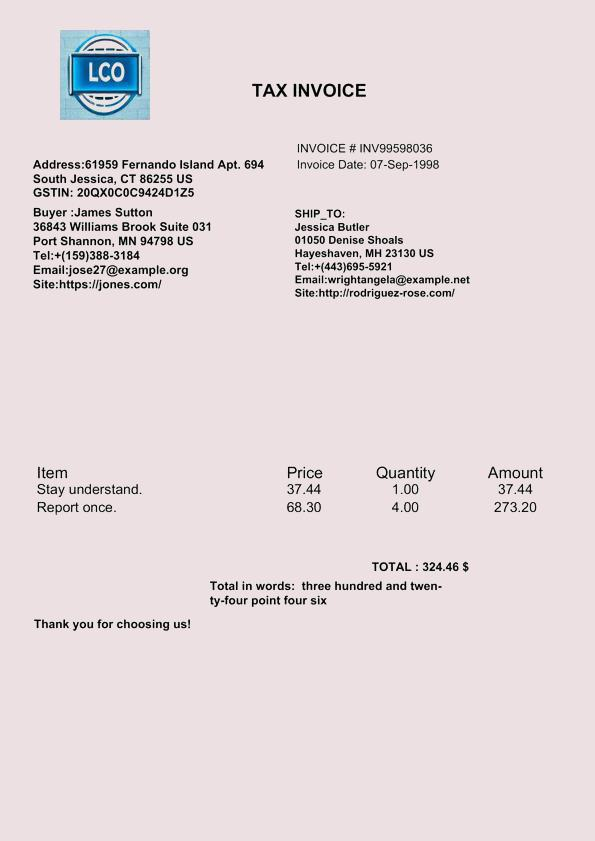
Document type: Invoice